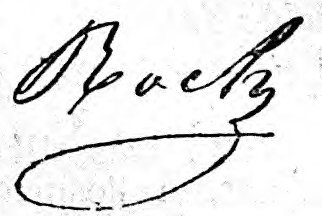
Signature of: nicolas roch